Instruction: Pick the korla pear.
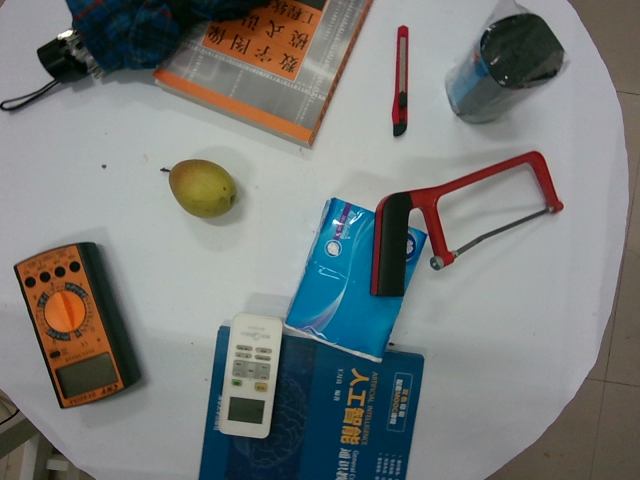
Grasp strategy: vertical